Question: Talk about the condition:
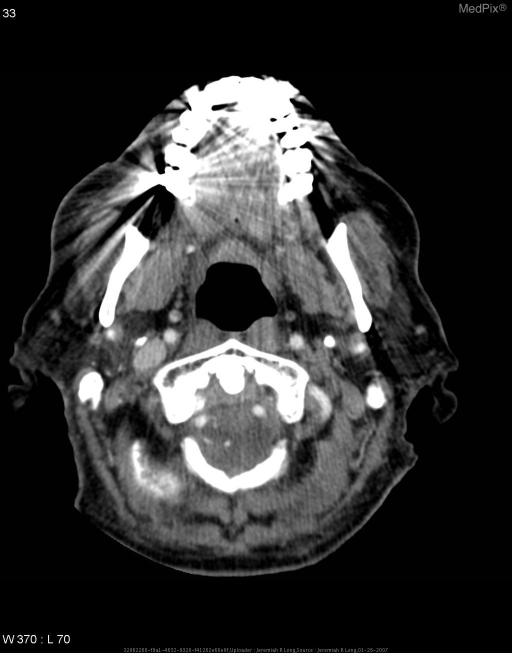
Answer: The disease is discussed as: Medial deviation of the internal carotid artery, also known as (aberrant) retropharyngeal internal carotid artery, is an important congenital variant that should be considered in the differential for a retropharyngeal mass.  Once found, this finding should be reported to the clinicians so that the devastating consequences of biopsy or surgery is avoided.